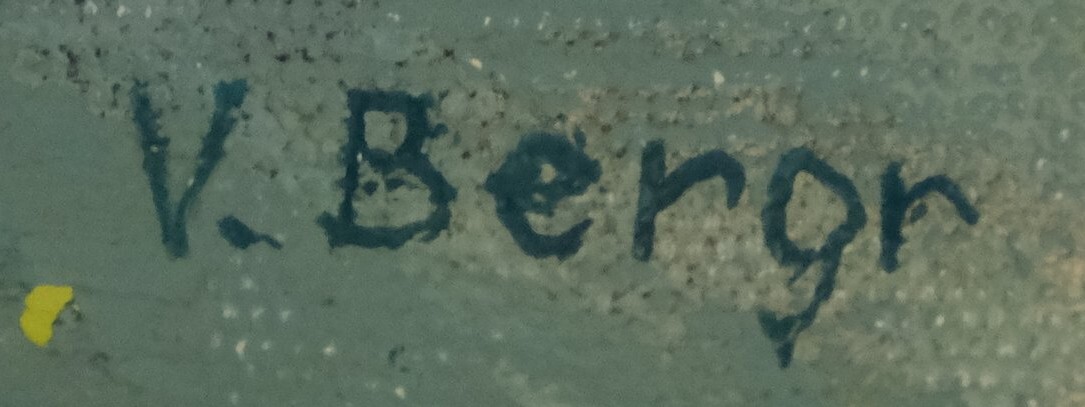
Signature of: věroslav berger